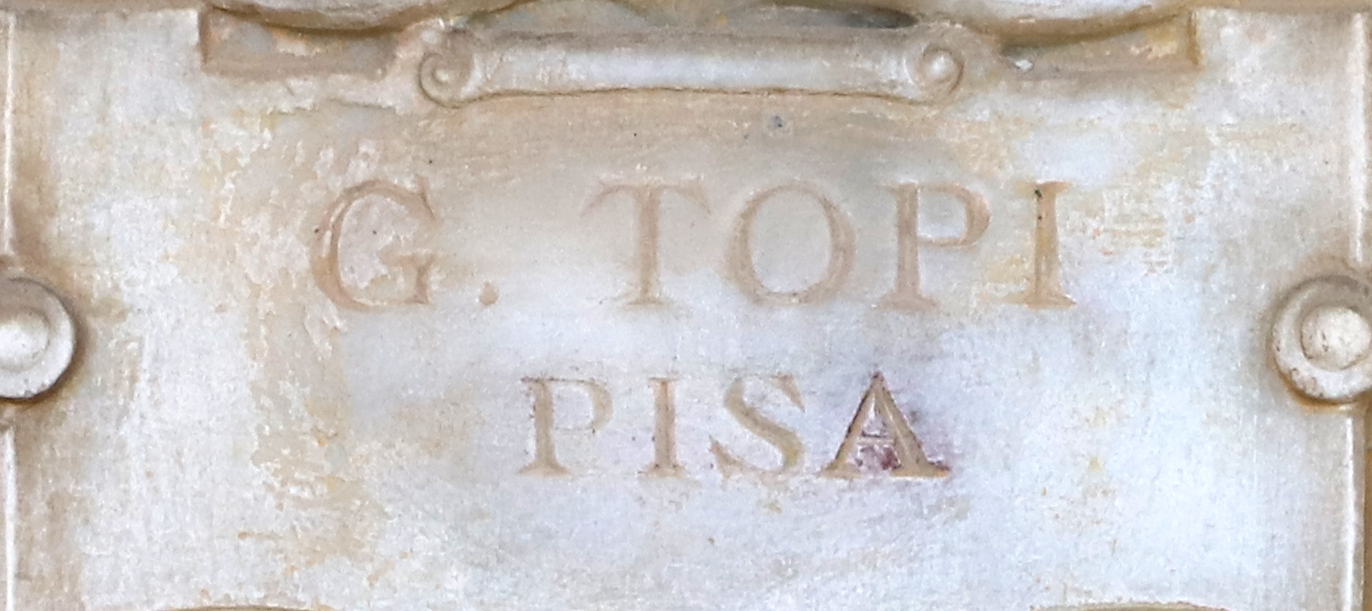
Signature of: giovanni topi